Question: What is the name of the tenant mentioned in the document?
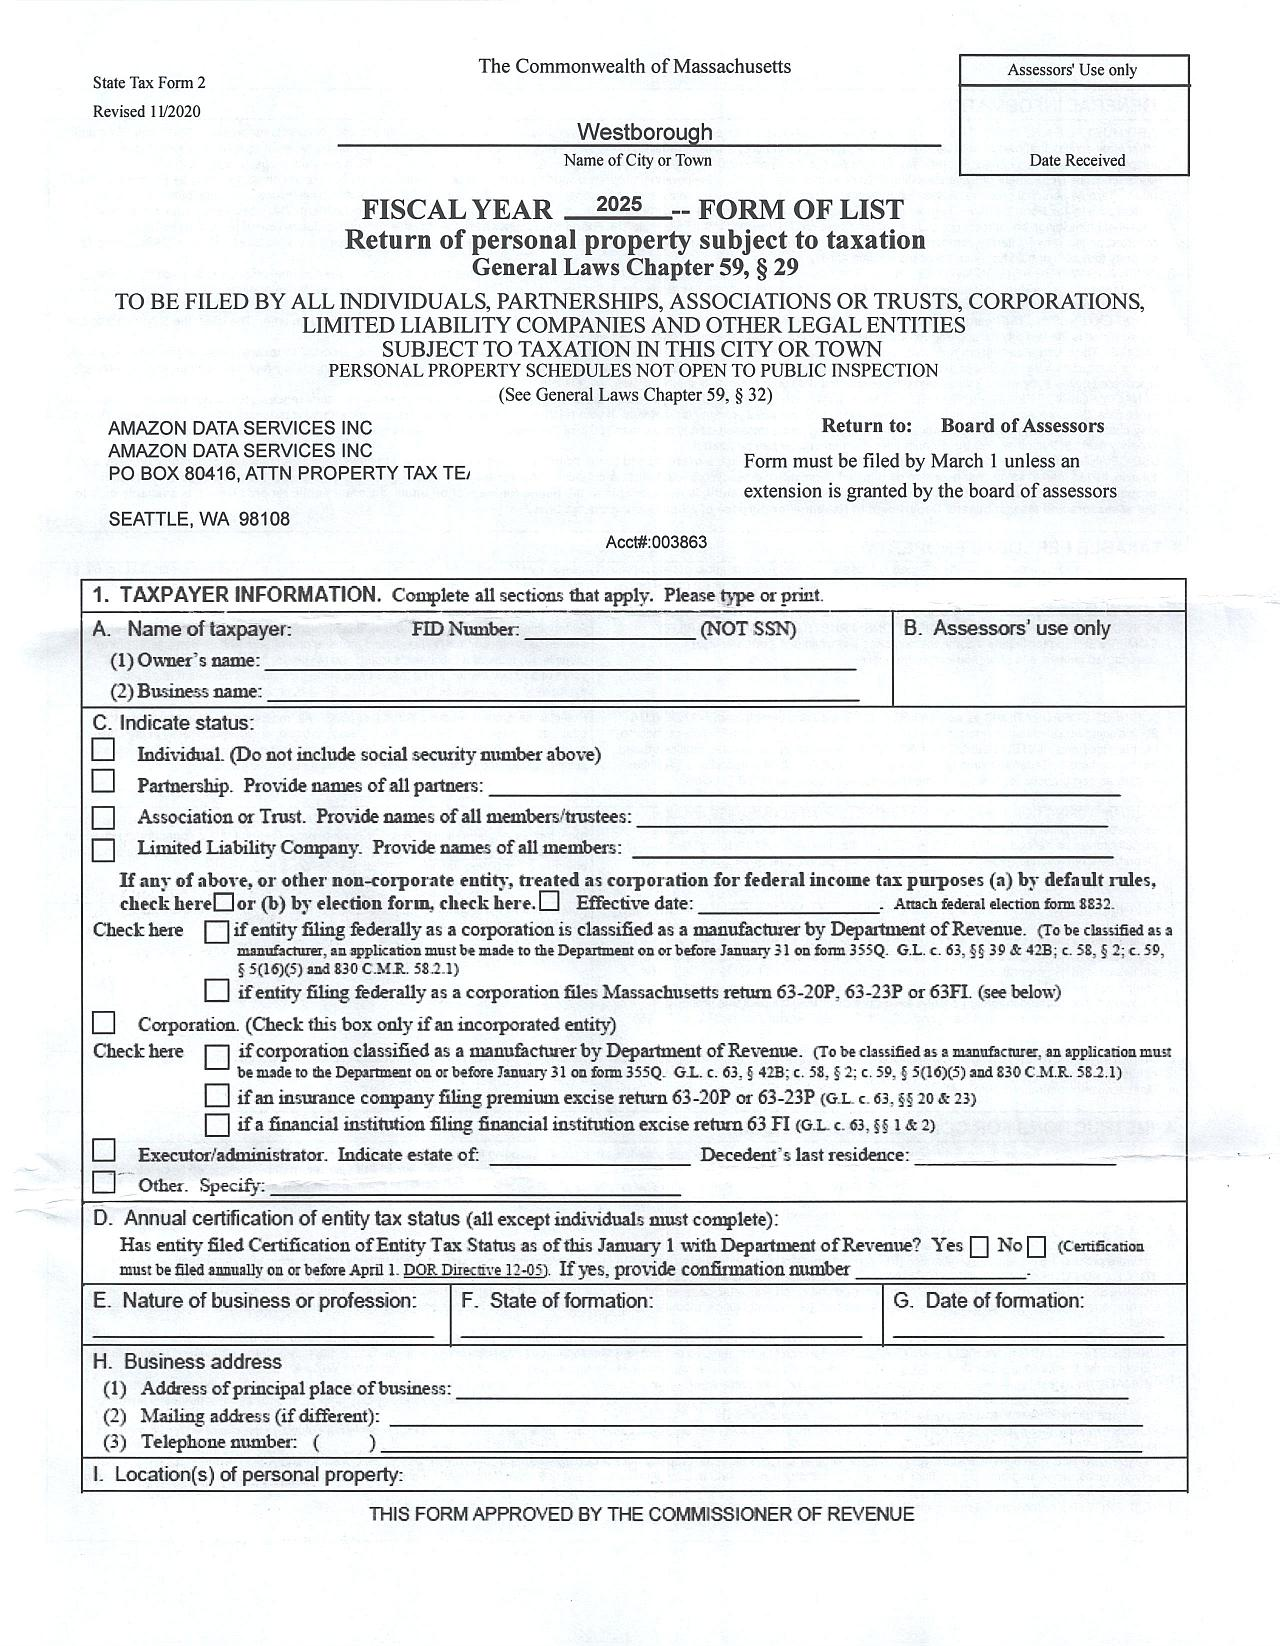
Answer: "AMAZON DATA SERVICES INC"